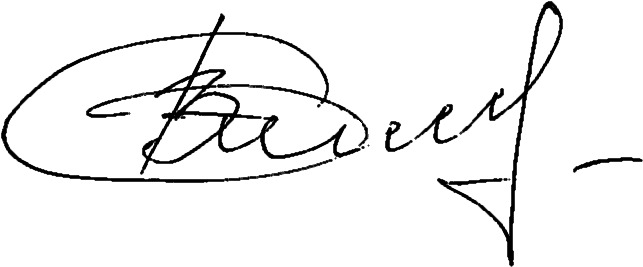
Signature of: valerii ishchenko